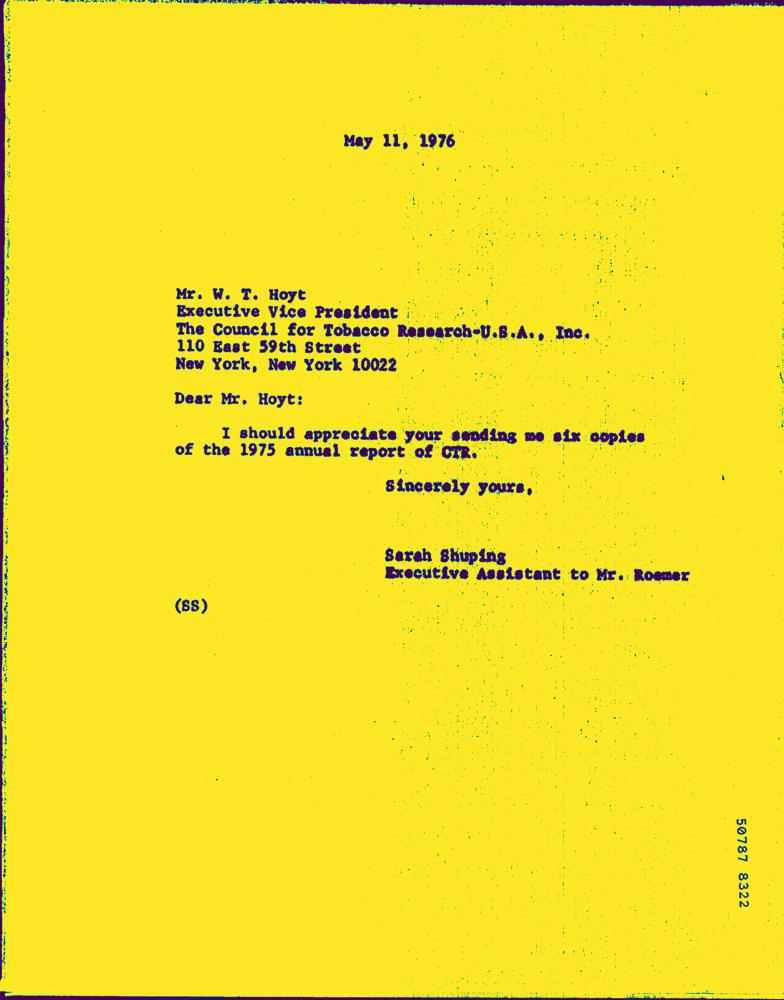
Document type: Letter-Doc